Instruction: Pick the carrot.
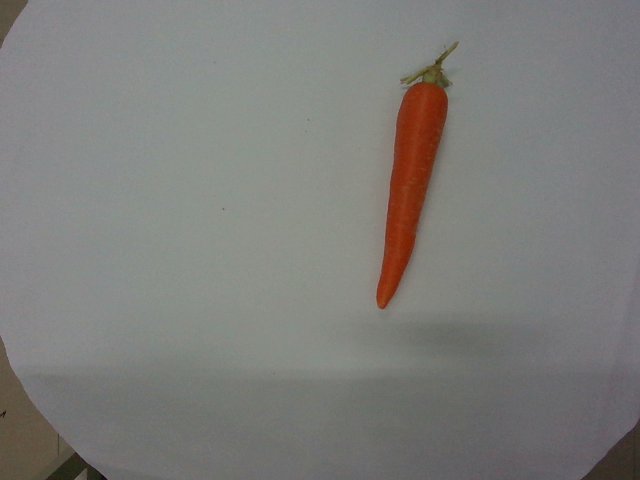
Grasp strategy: vertical